Question: Explain the disease:
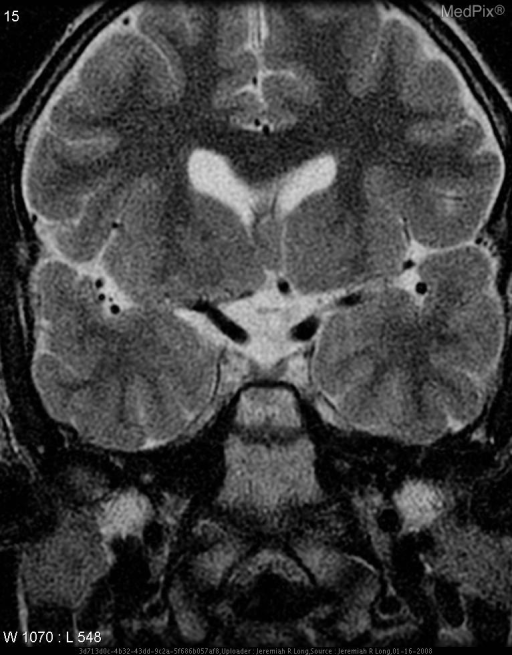
Answer: The disease is discussed as: Septo-optic dysplasia (SOD) (de Morsier syndrome) is a congenital malformation syndrome manifested by hypoplasia (underdevelopment) of the optic nerve, hypopituitarism, and absence of the septum pellucidum (a midline part of the brain). In a severe case, this results in pituitary hormone deficiencies, blindness, and mental retardation. However, there are milder degrees of each of the three problems, and some children only have one or two of the three.

Neuroradiologically, intracranial malformations associated with septo-optic dysplasia include agenesis of the corpus callosum, schizencephaly, and lobar holoprosencephaly.

The optic nerve hypoplasia is generally manifested by nystagmus (involuntary eye movements, often side-to-side) and a smaller-than-usual optic disk. The degree of visual impairment is variable, and ranges from normal vision to complete blindness. When nystagmus develops, it typically appears by 1-4 months of age, and usually indicates that there will be a significant degree of visual impairment, but the severity is difficult to predict in infancy. Although there are many measures to compensate for visual impairment, no treatment is available to induce normal optic nerve function.

The degree of pituitary deficiency is also variable, and ranges from normal function, to deficiency of a single hormone, to deficiency of both anterior and posterior hormones (termed panhypopituitarism